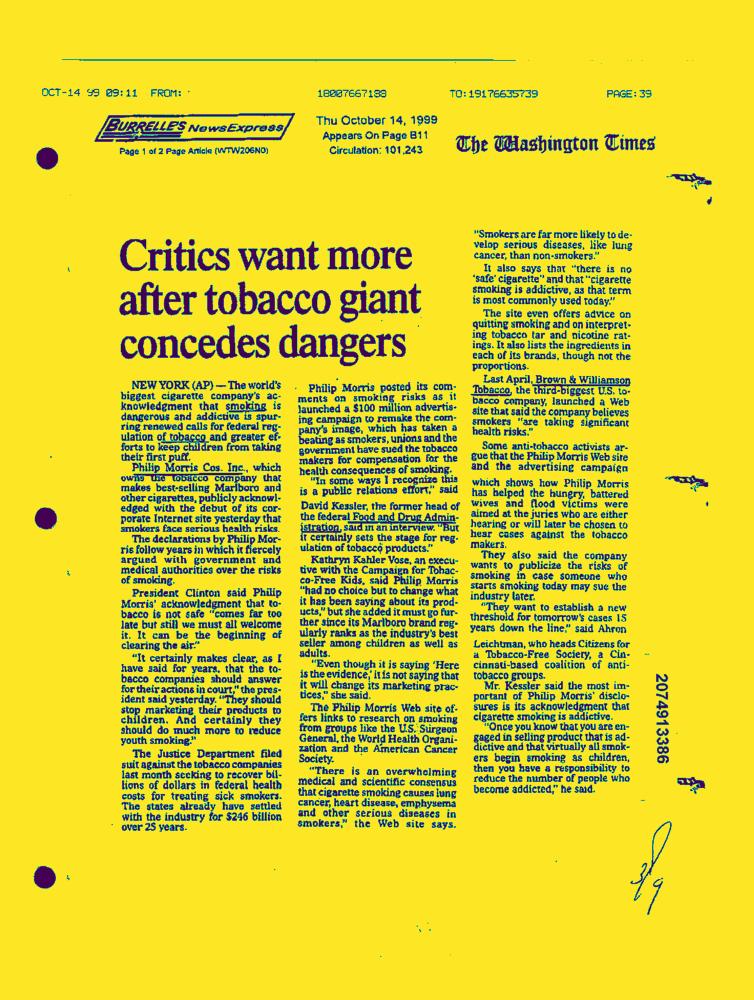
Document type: News-Article